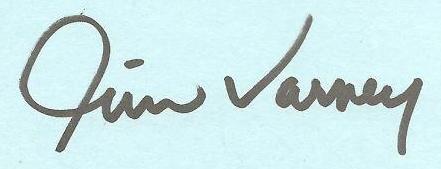
Signature of: jim varney